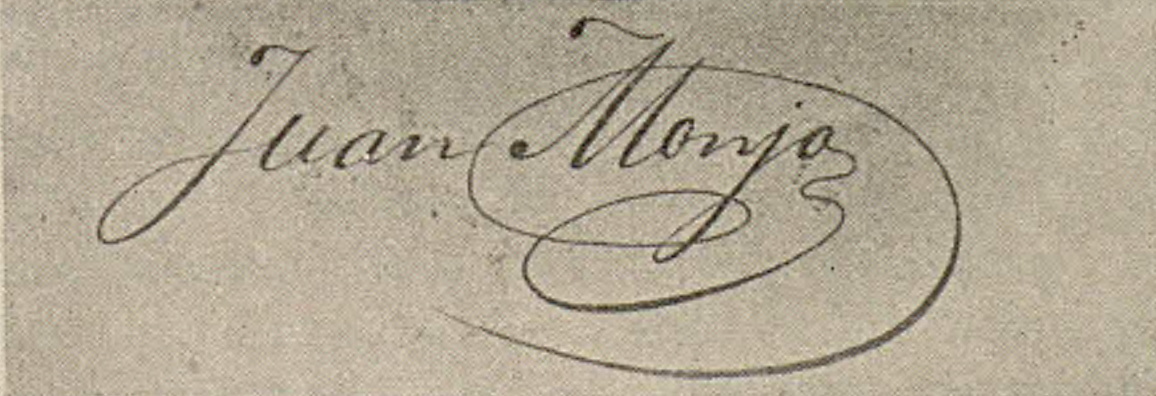
Signature of: joan monjo i pons